Question: What is the estimated tax bill amount according to the document?
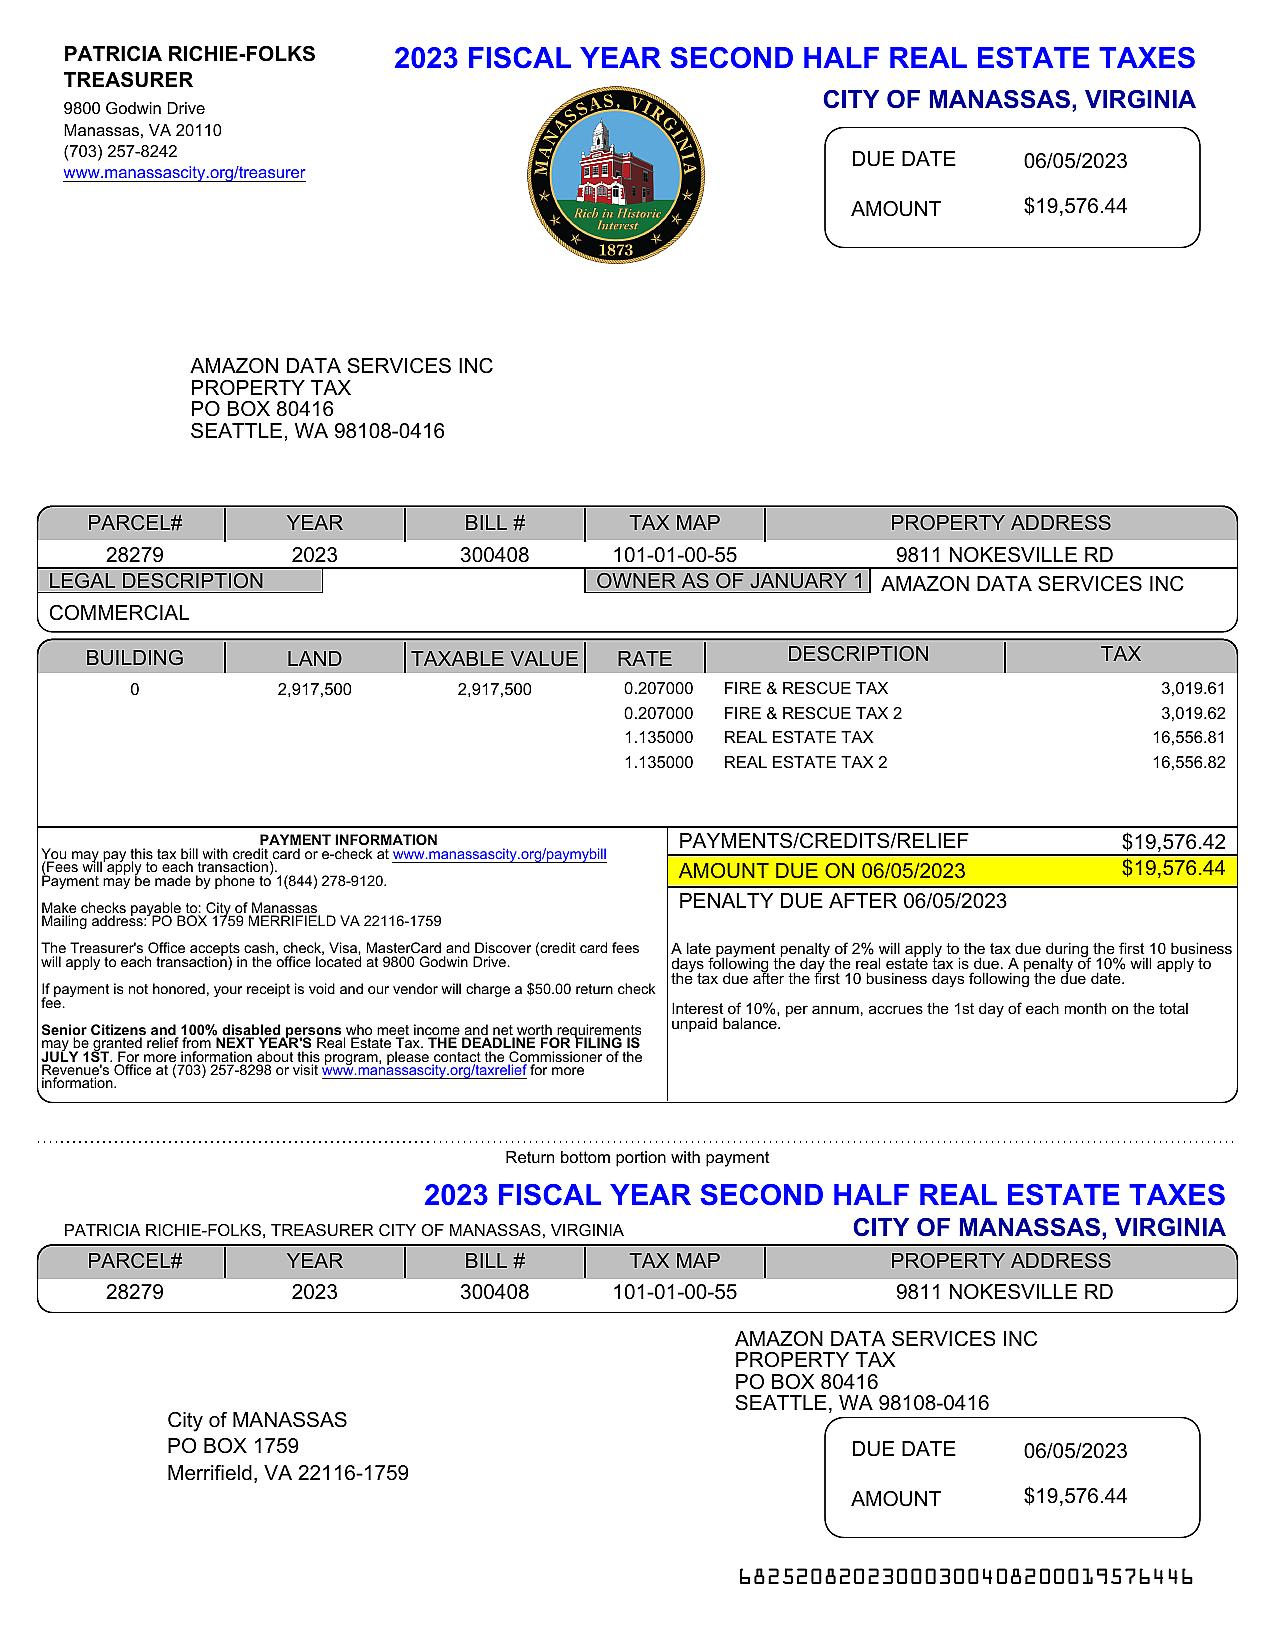
Answer: "$19,576.44 "